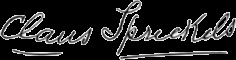
Signature of: claus spreckels